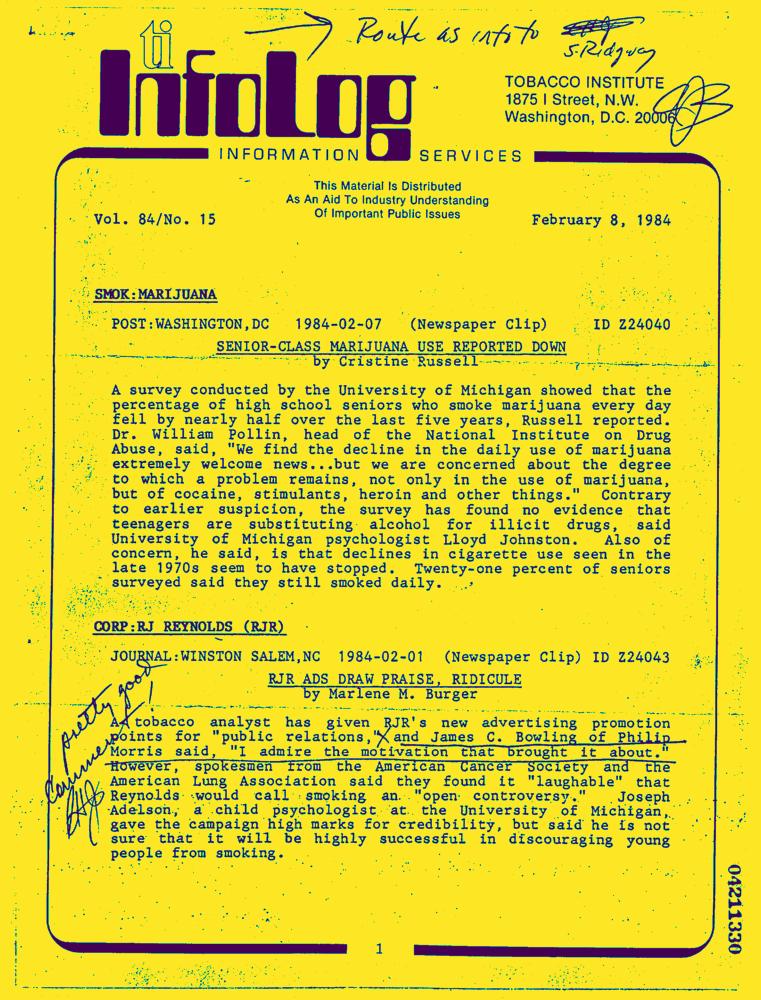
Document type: News-Article